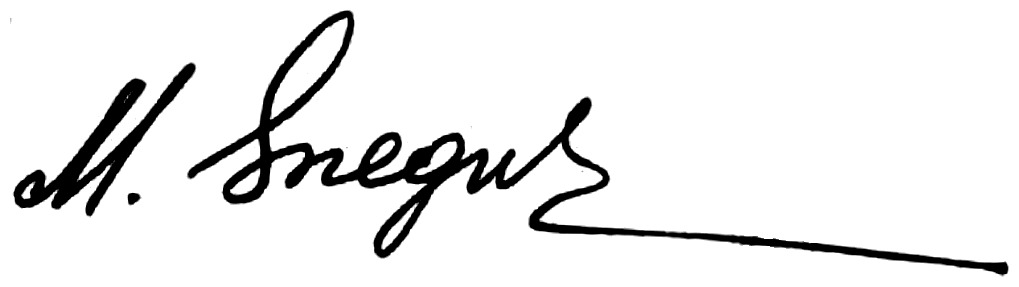
Signature of: mircea snegur